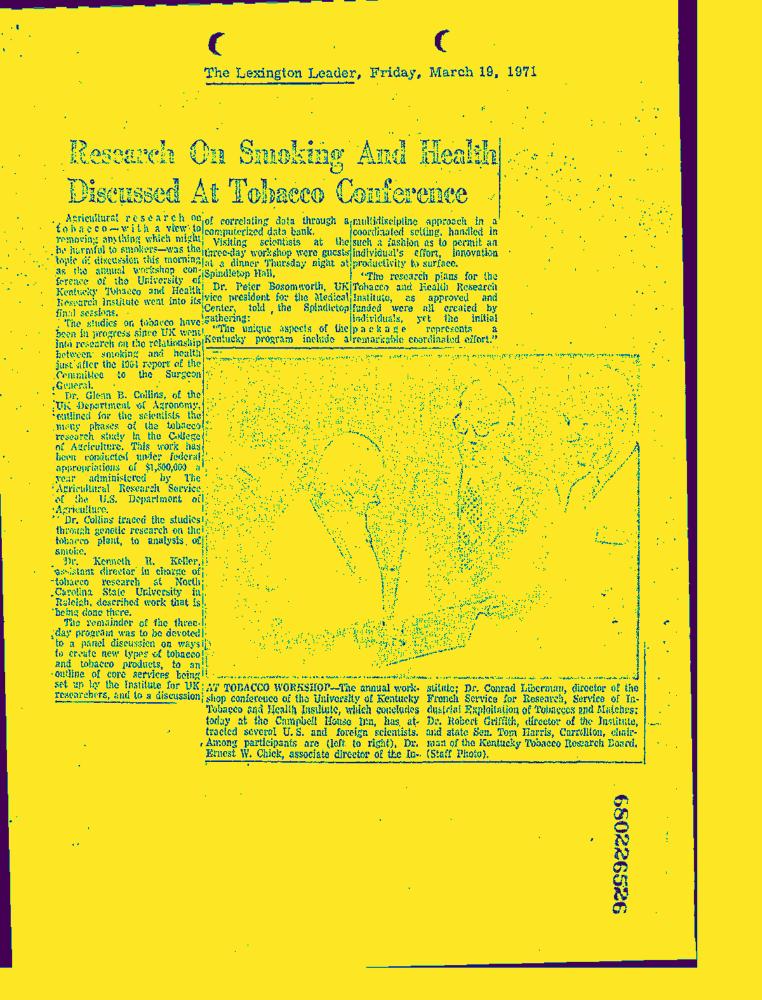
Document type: News-Article